Question: What could the diagnosis suggest?
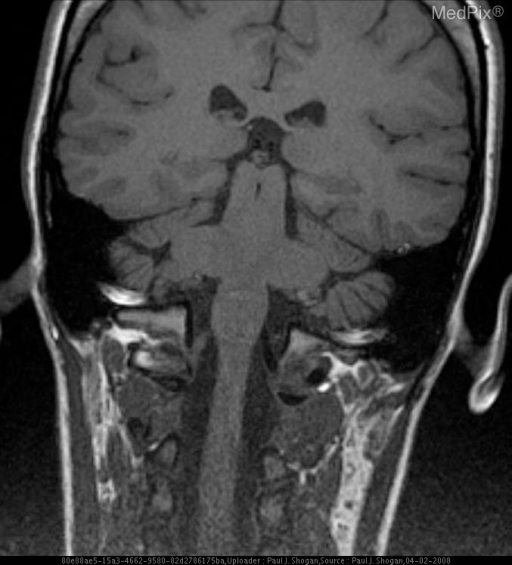
Answer: The possible diagnosis includes Dissection
Racemose Capillary Telangiectasia.